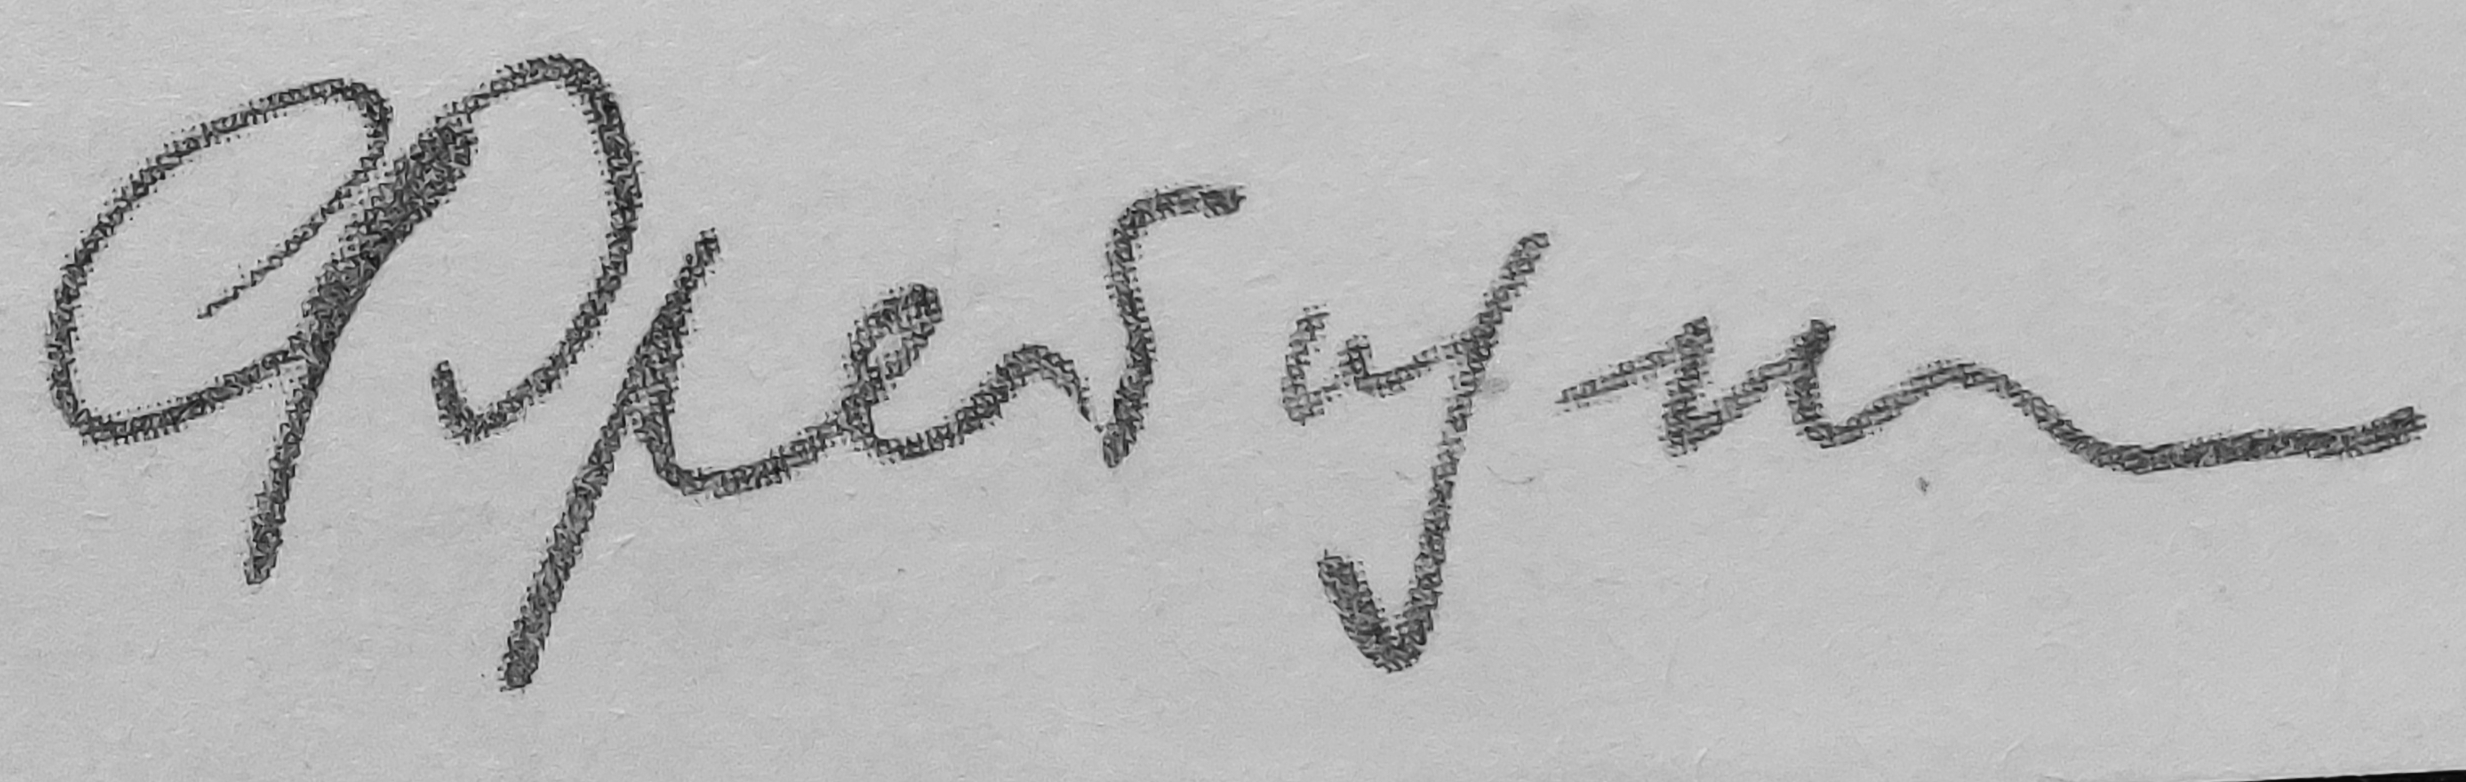
Signature of: alisa freindlich